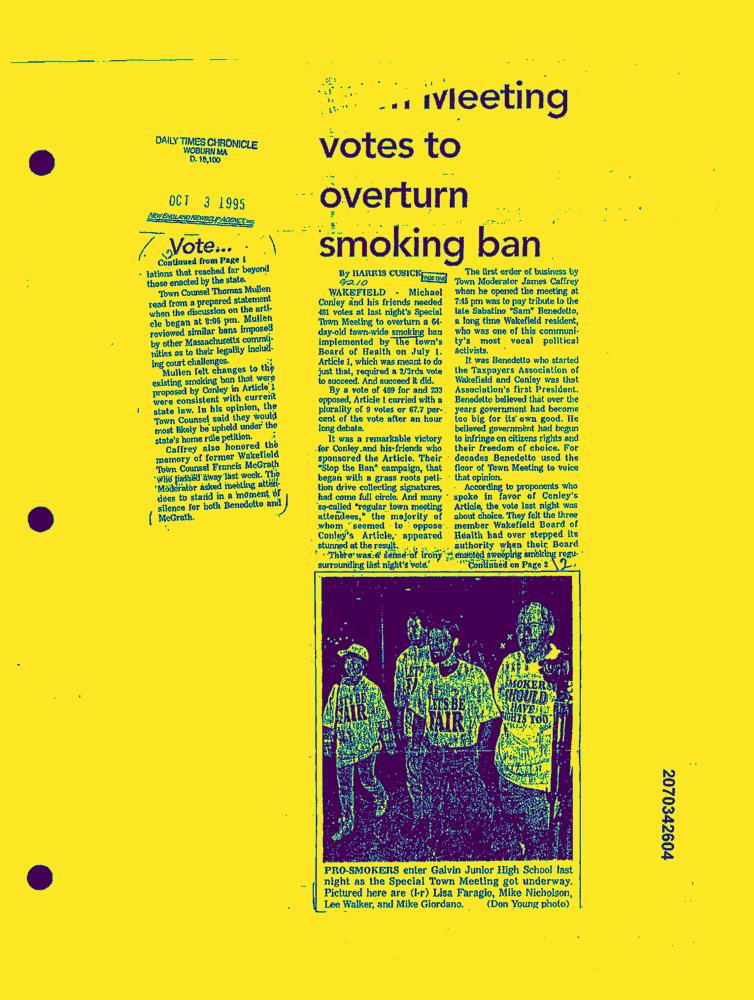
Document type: News-Article